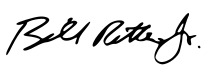
Signature of: bill ritter